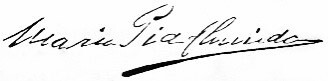
Signature of: maria pia de almeida